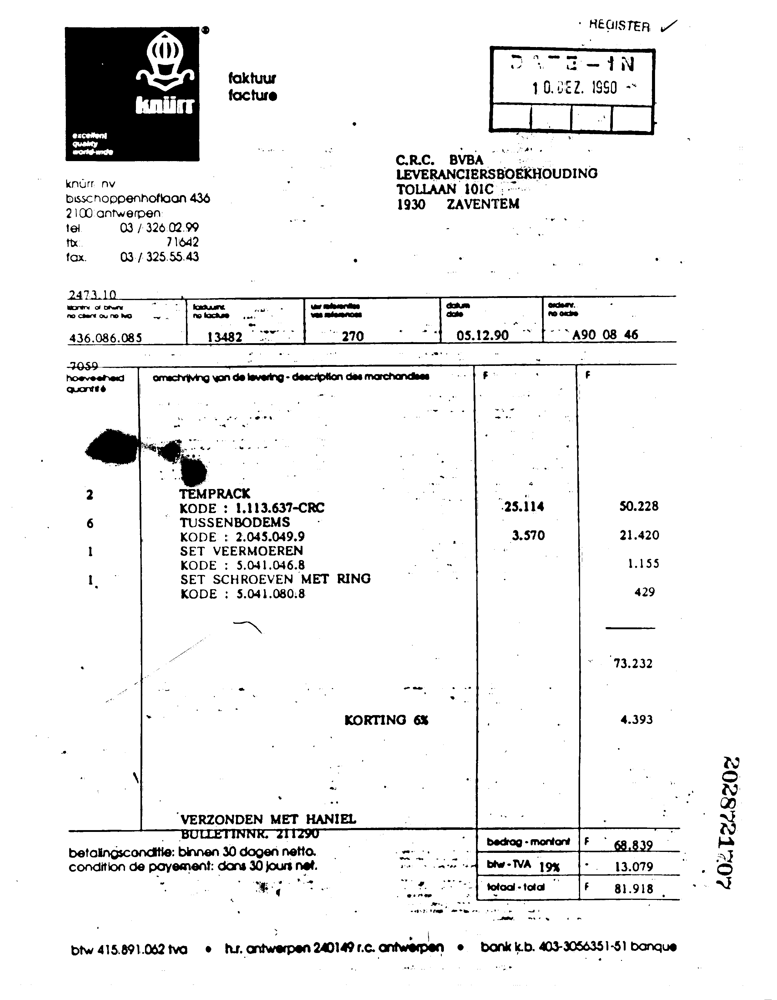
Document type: Invoice